Question: What type of tax is indicated in the document, personal property or real estate?
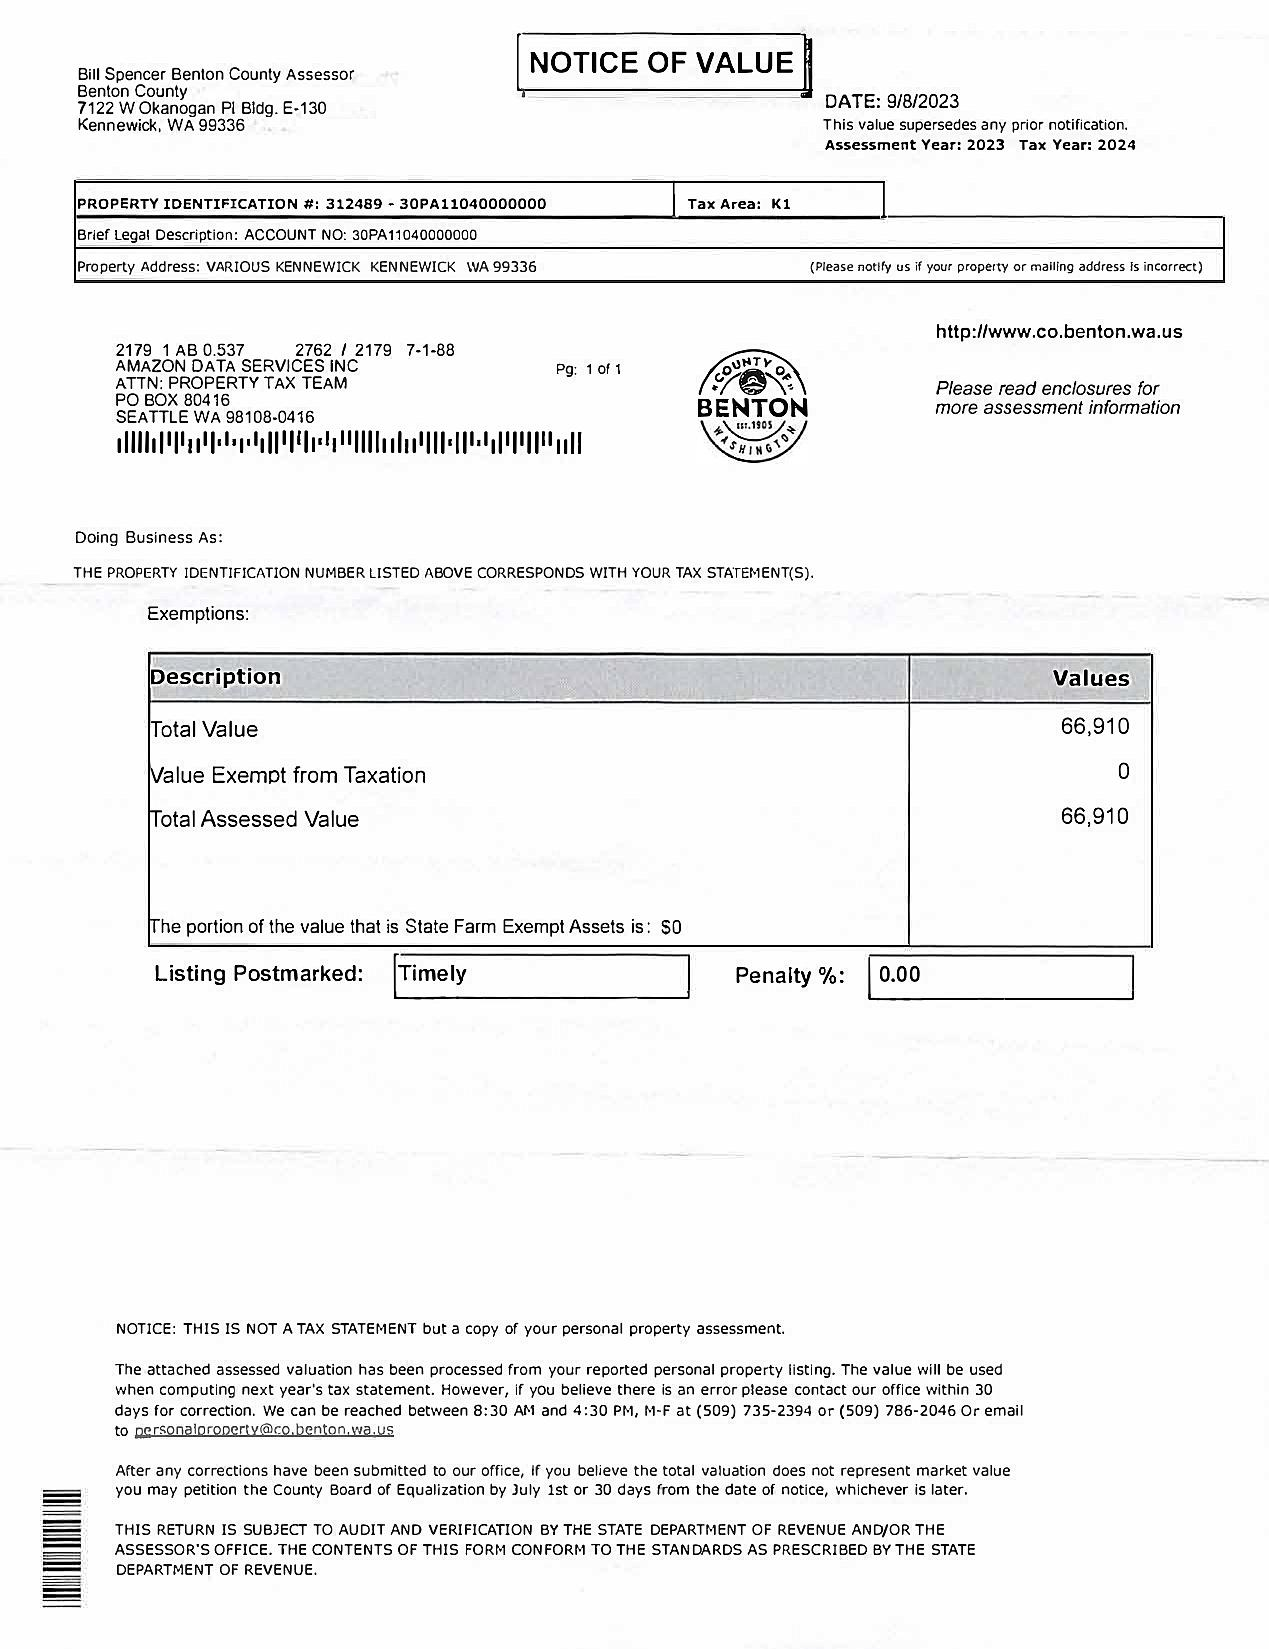
Answer: "Personal Property"